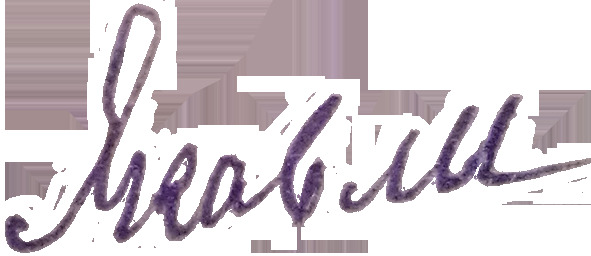
Signature of: q63226028